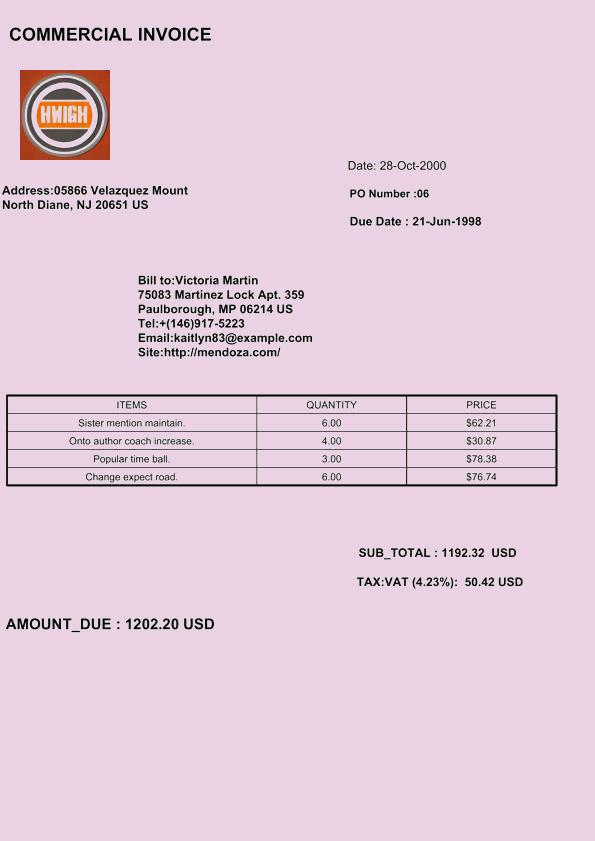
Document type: Invoice